Question: What could the diagnosis suggest?
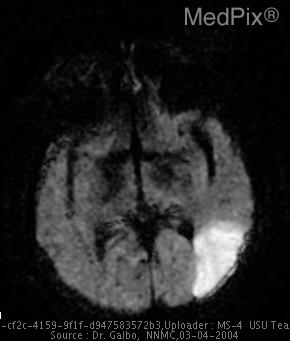
Answer: The possible diagnosis includes Ischemic infarction of L parietal lobe with no evidence of hemorrhagic nature..